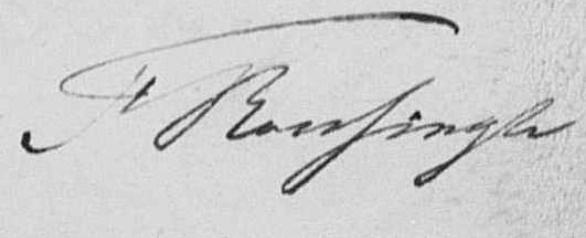
Signature of: frederik roessingh